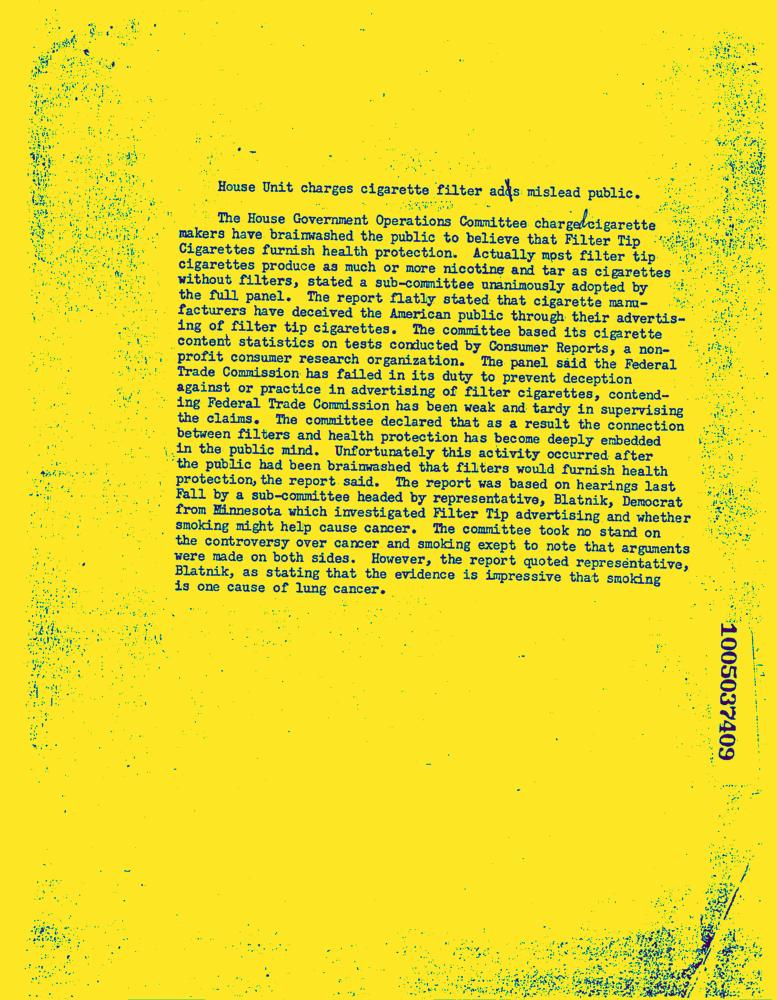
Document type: News-Article